Question: In what way does the history help explain the case?
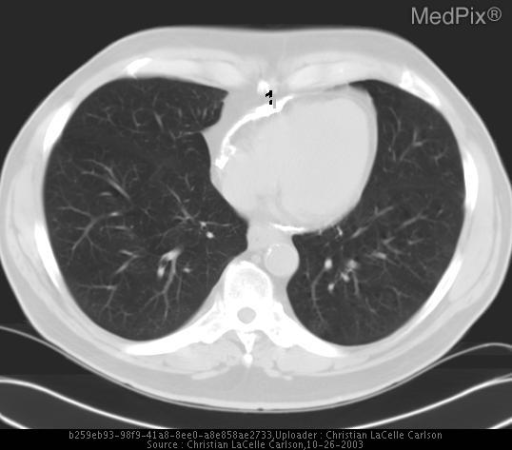
Answer: The patient's history of 68 year-old man with increased dyspnea on exertion and orthopnea. is key in understanding the case.